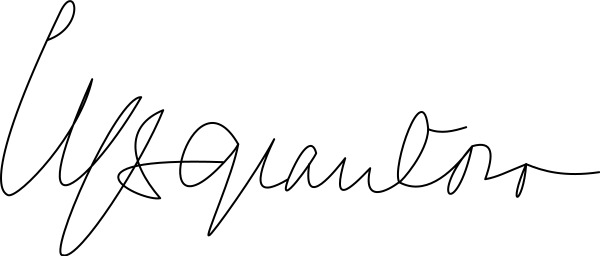
Signature of: purnomo yusgiantoro